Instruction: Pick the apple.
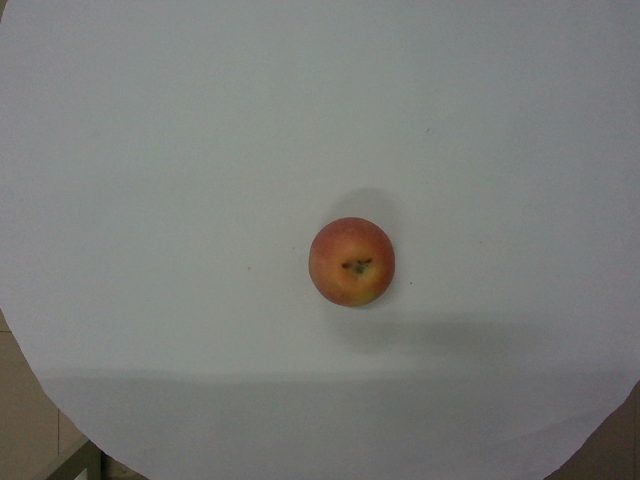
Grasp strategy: vertical